Question: How is the history relevant to the case?
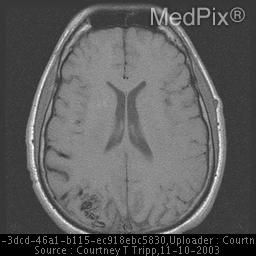
Answer: The patient's history of History: 21y.o. male s/p resection of upper back melanoma with clear margins, work up for possible metastatic melanoma to the brain prior to selection for an NIH study for melanoma vaccine. No symptomatic complaints.  This young individual underwent a brain MRI with contrast to determine possible melanoma metastatic lesions to the brain.  An incidental arteriovenous malformation was discovered on imaging. is key in understanding the case.